Question: How is the history relevant to the case?
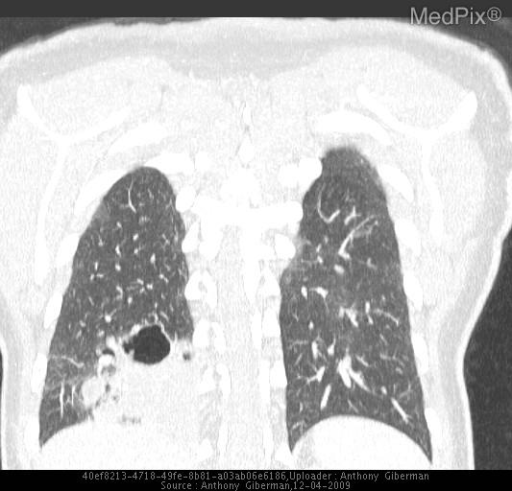
Answer: The patient's history of 22-year-old woman with history of recurrent pulmonary infections presents with cough for 2.5 weeks, fever, intermittent sputum production, but no hemoptysis is key in understanding the case.